Question: What is the property identification or parcel number listed?
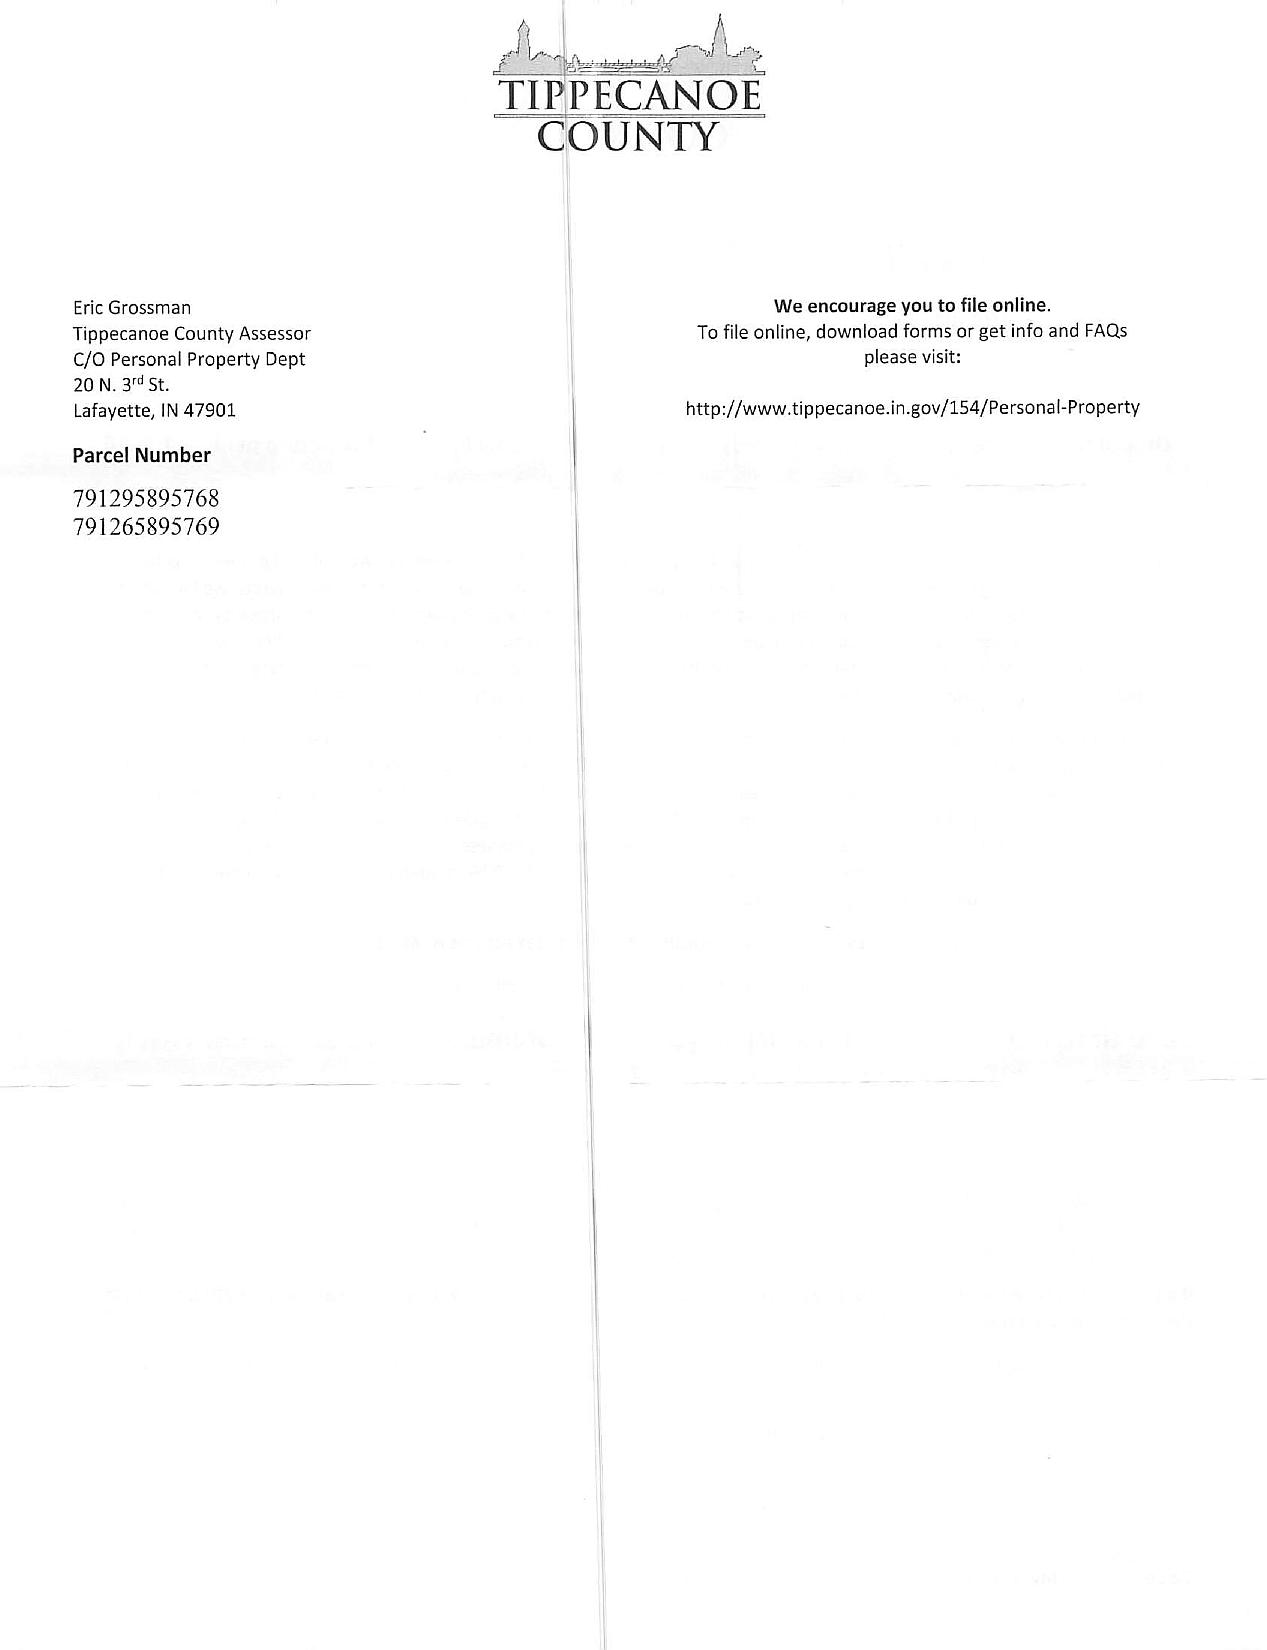
Answer: "791295895768, 791268895769"